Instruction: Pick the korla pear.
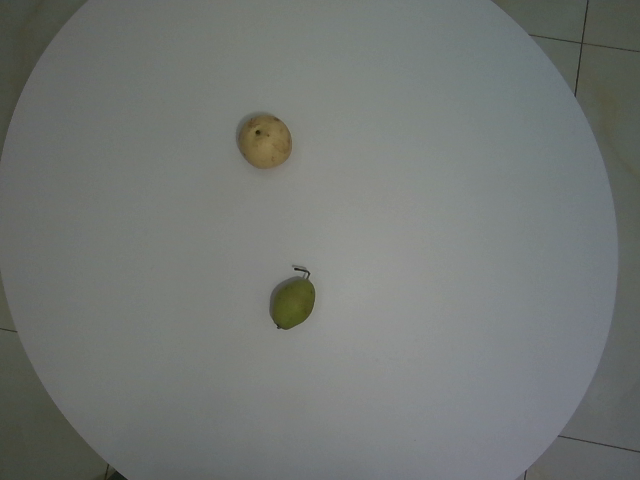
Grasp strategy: vertical